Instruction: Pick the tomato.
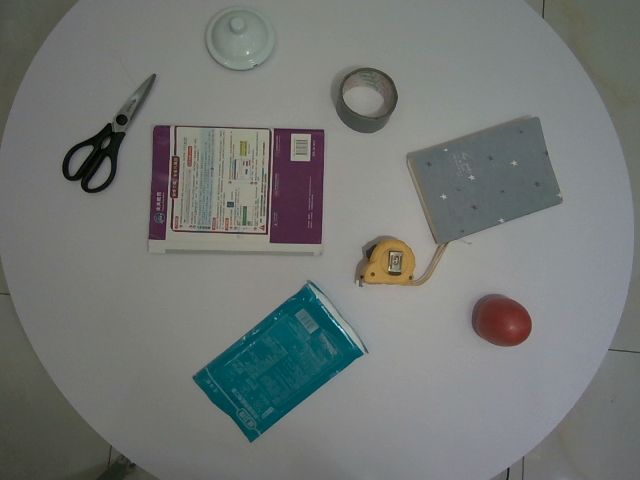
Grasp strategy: vertical